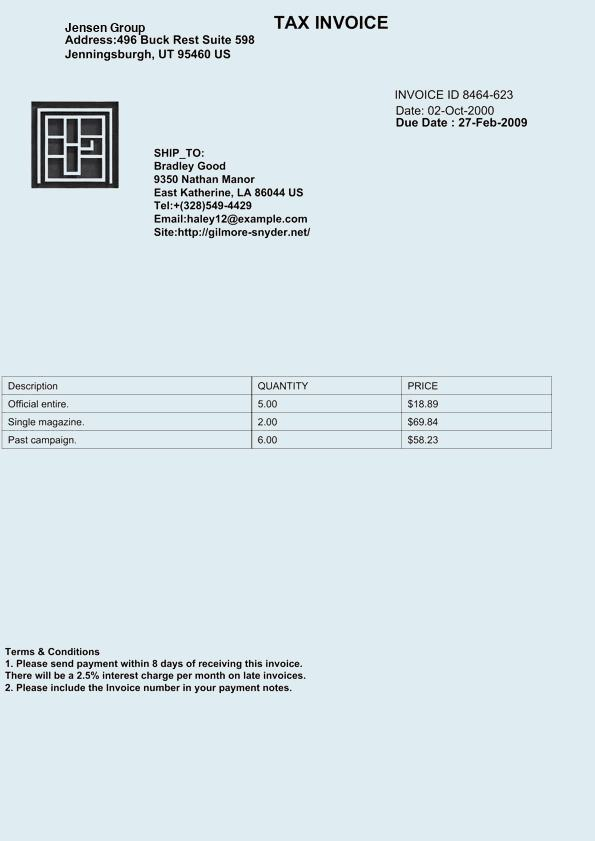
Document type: Invoice